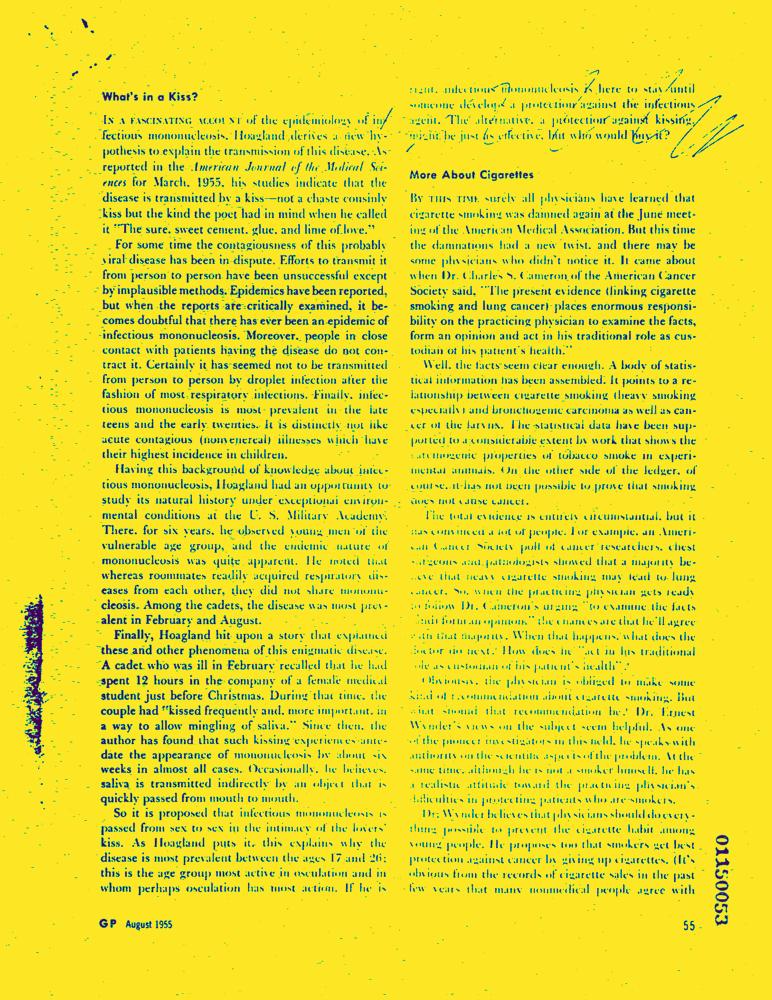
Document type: News-Article